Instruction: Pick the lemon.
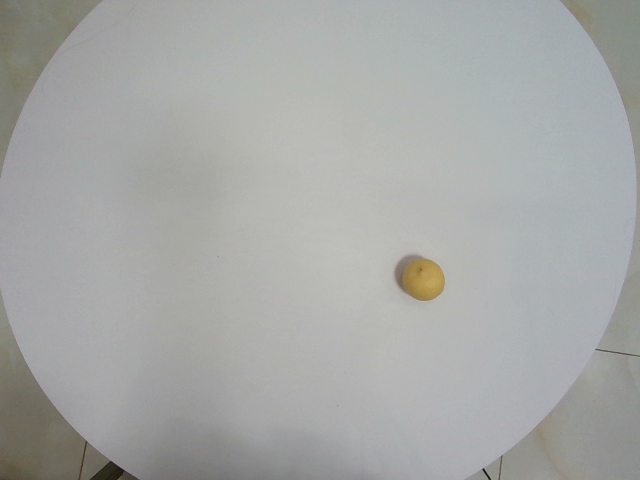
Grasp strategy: vertical